Question: What jurisdiction, city, or county is the document associated with?
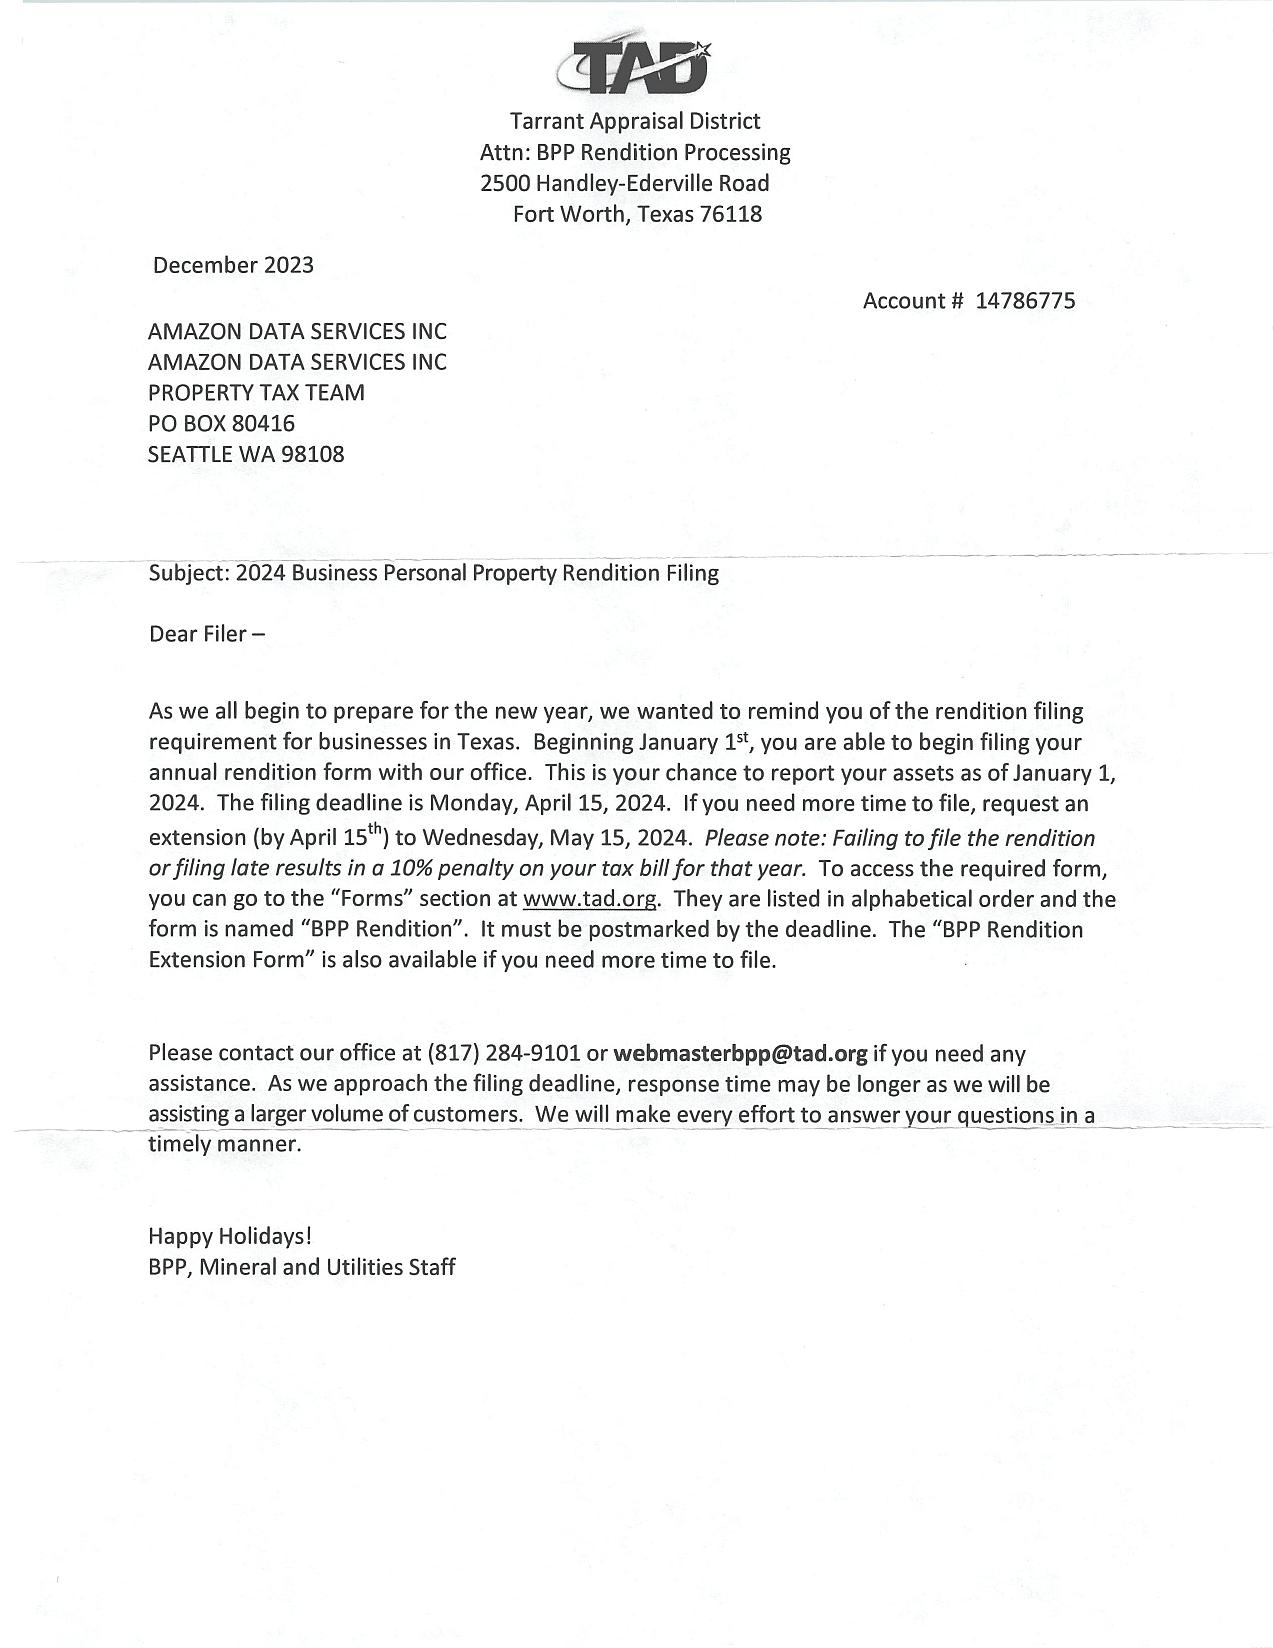
Answer: "Fort Worth"